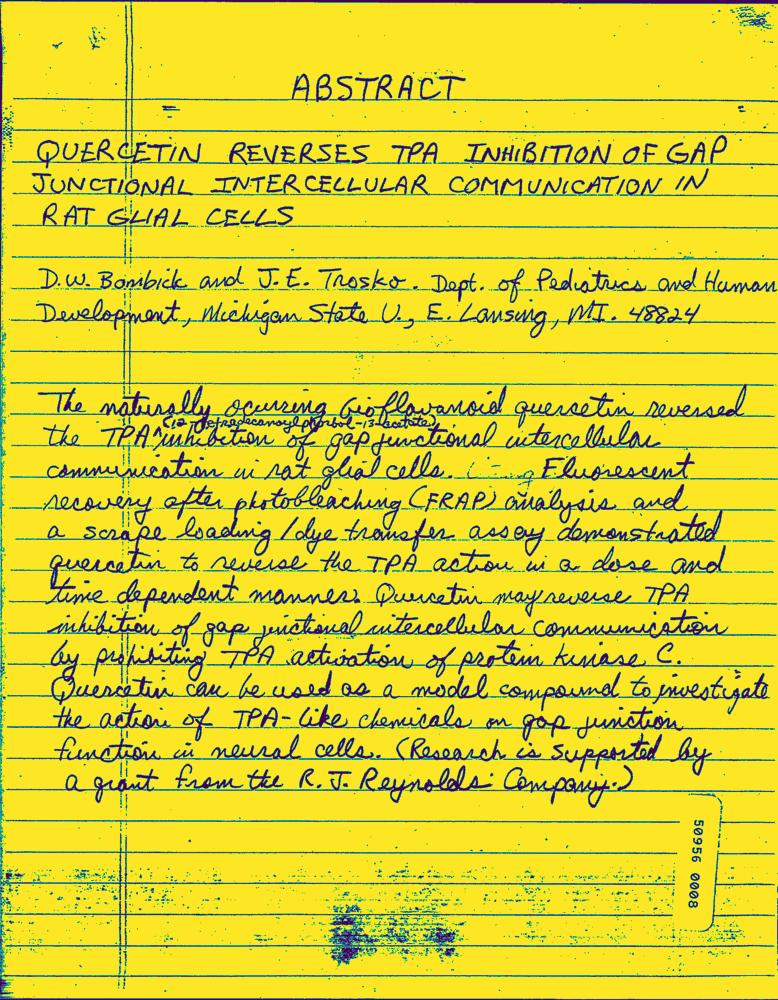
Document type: Hand-Written